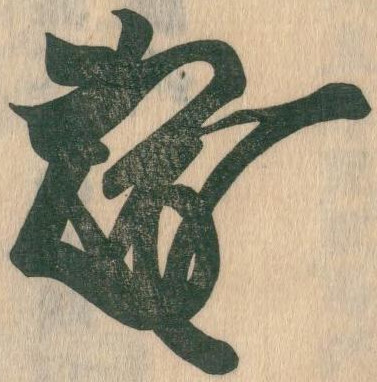
Signature of: moriyoshi shinnō